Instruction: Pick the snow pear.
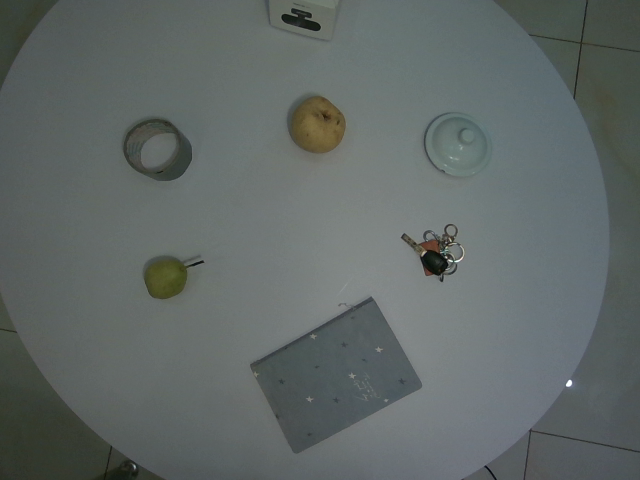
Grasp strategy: vertical